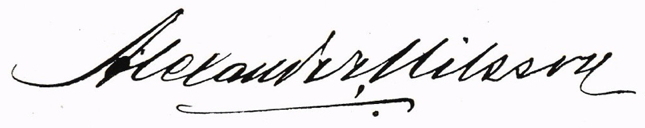
Signature of: alexander nilsson